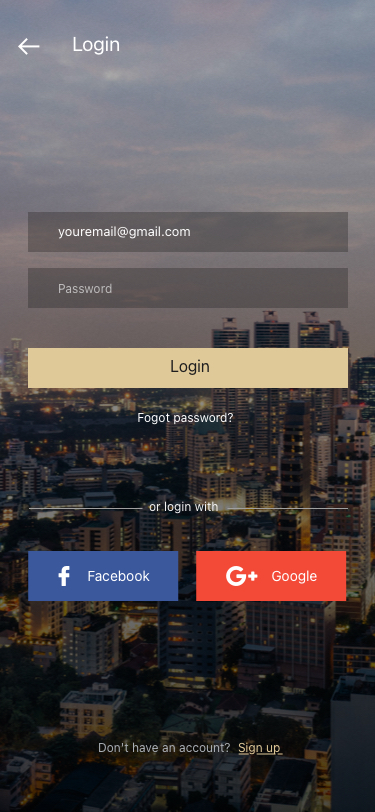
Text in this UI design:
Don't have an account?
Sign up
Google
Facebook
or login with
youremail@gmail.com
Password
Login
Fogot password?
Login